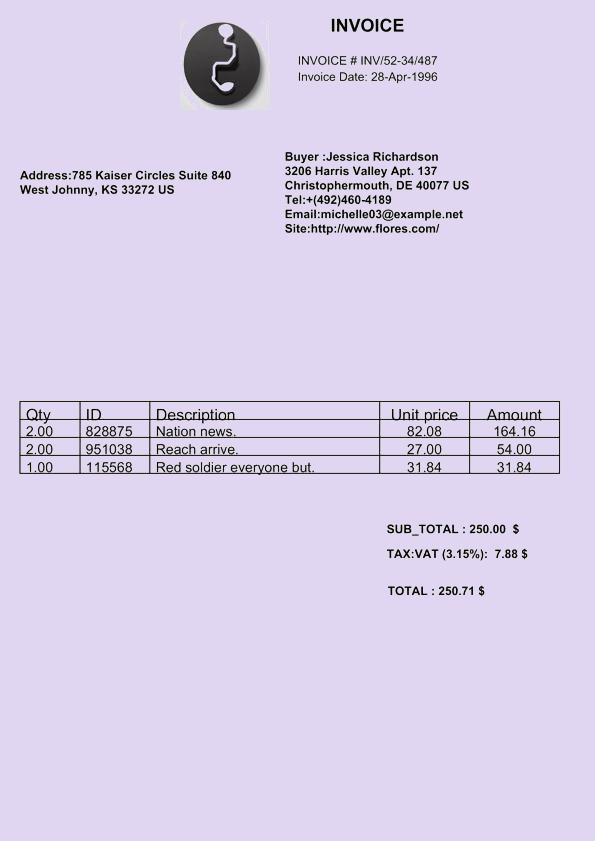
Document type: Invoice